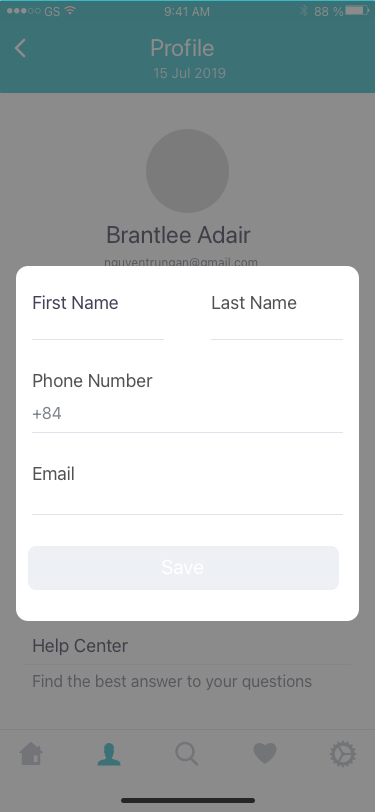
Text in this UI design:
88 %
9:41 AM
GS
Profile
15 Jul 2019
Brantlee Adair
nguyentrungan@gmail.com
+84988000663
Edit Information
Change Password
Exit account
Membership card
If you have a membership card
Help Center
Find the best answer to your questions
Phone Number
Email
First Name
Last Name
+84
Save
Save